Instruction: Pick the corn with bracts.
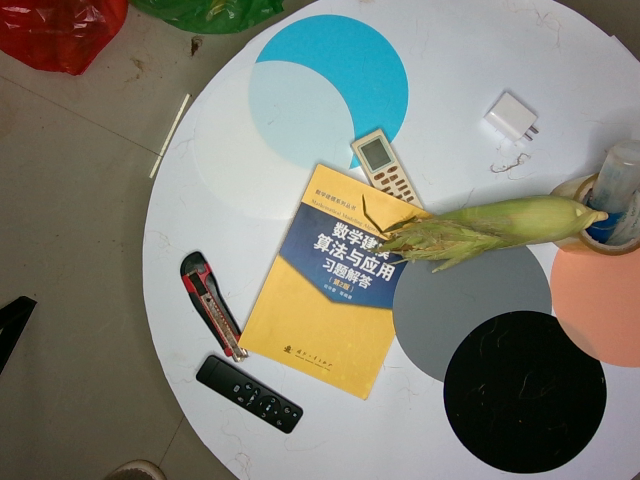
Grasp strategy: vertical